Question: What could the diagnosis suggest?
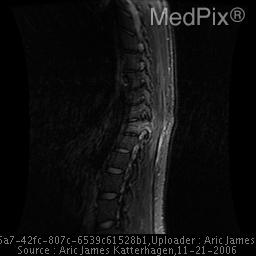
Answer: The possible diagnosis includes Wedge Fracture
Chance Fracture
Compression Fracture.